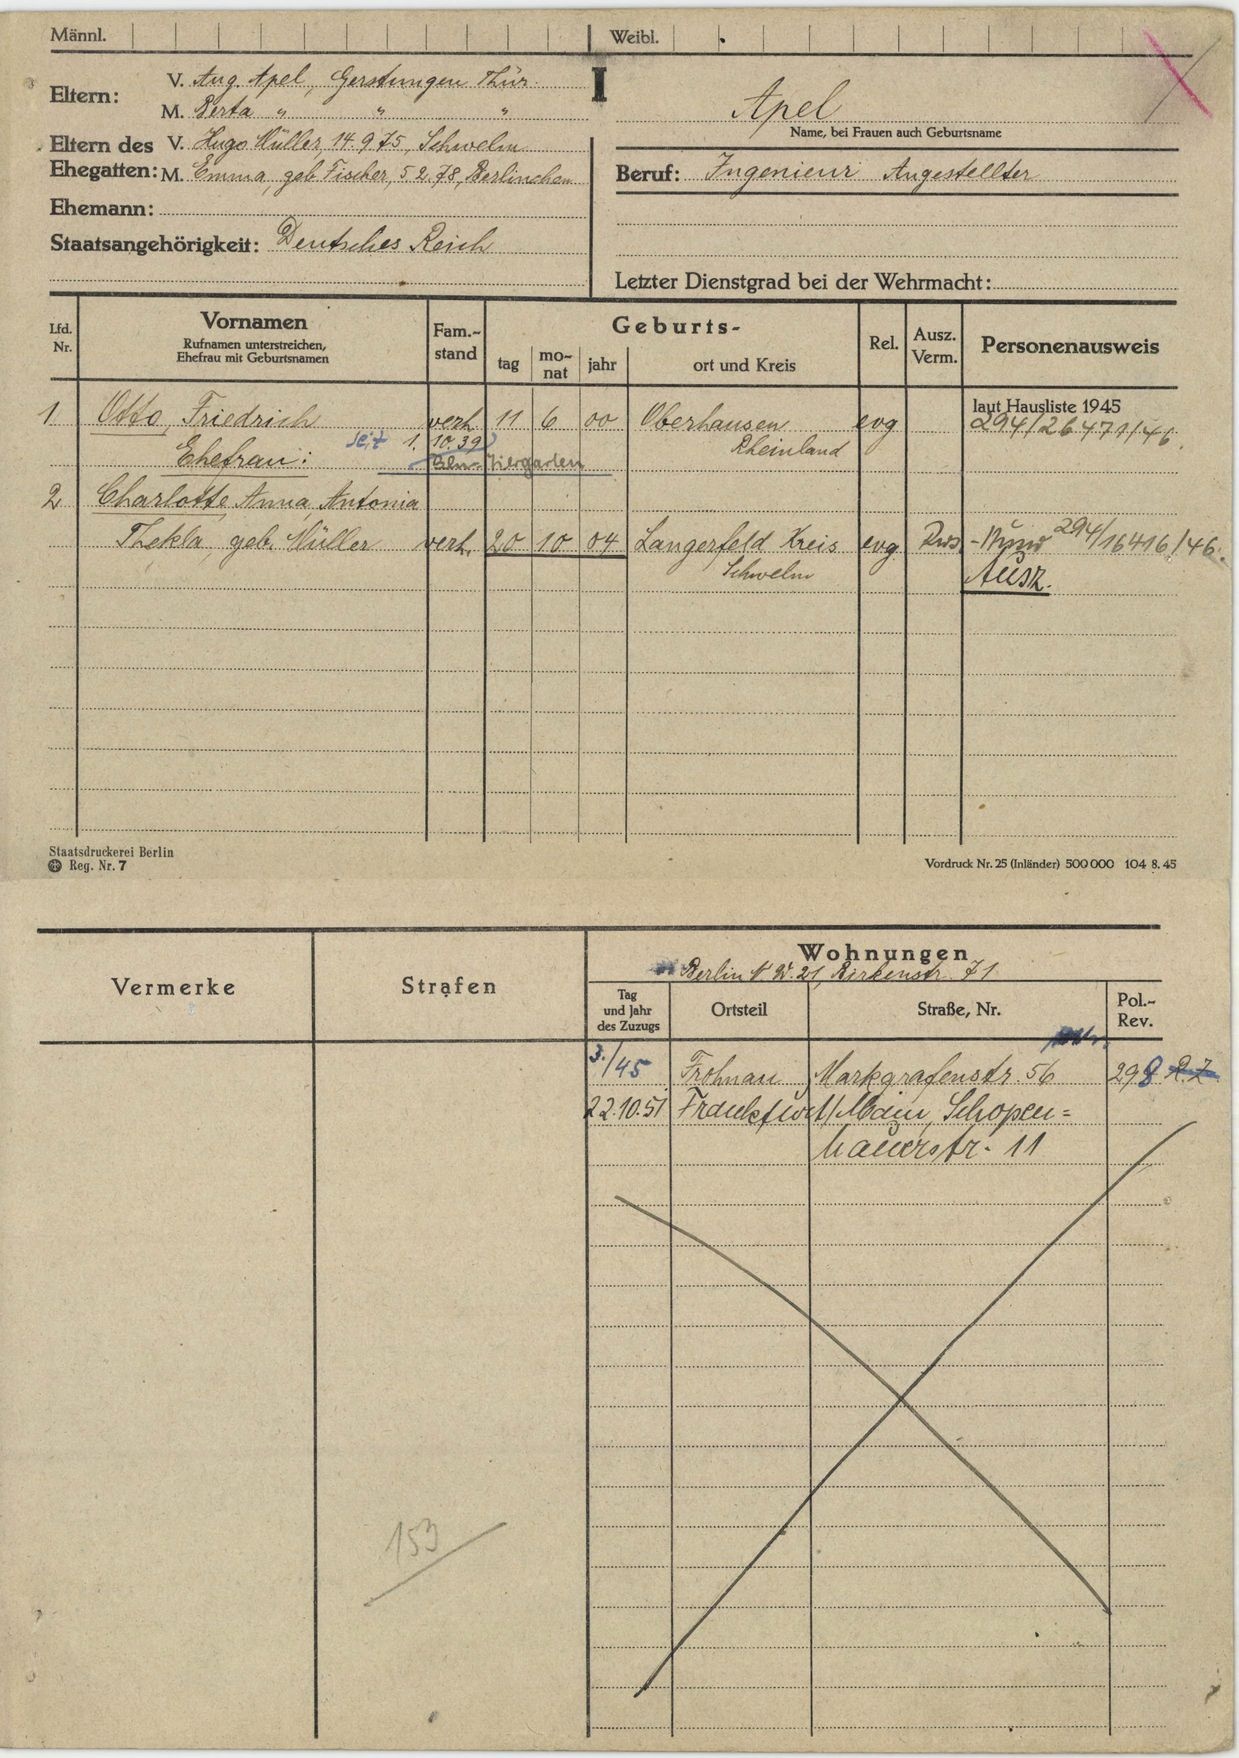
Apel